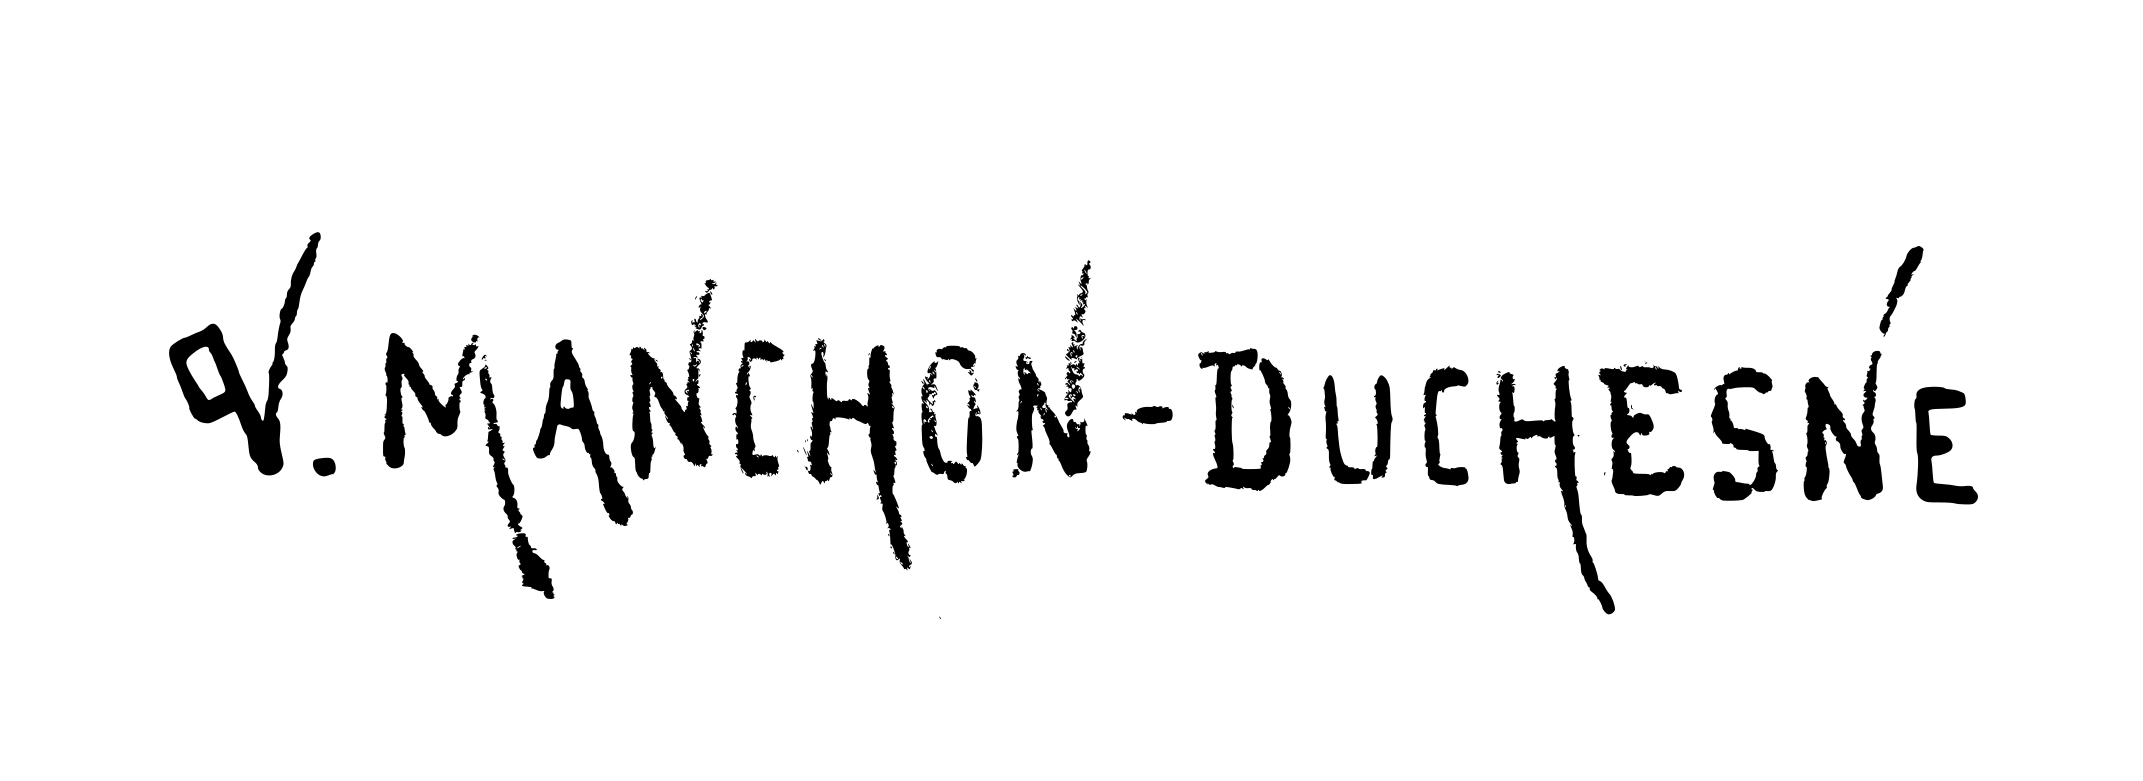
Signature of: valentine manchon duchesne